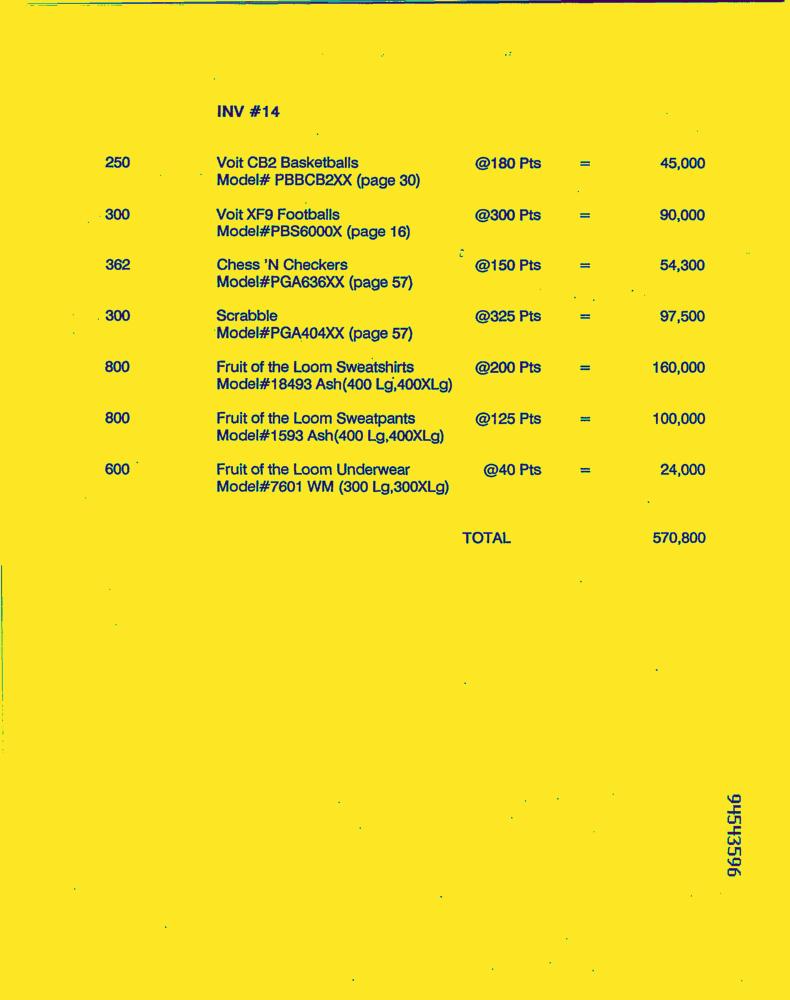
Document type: Invoice-Doc